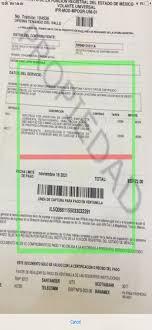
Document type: Invoice